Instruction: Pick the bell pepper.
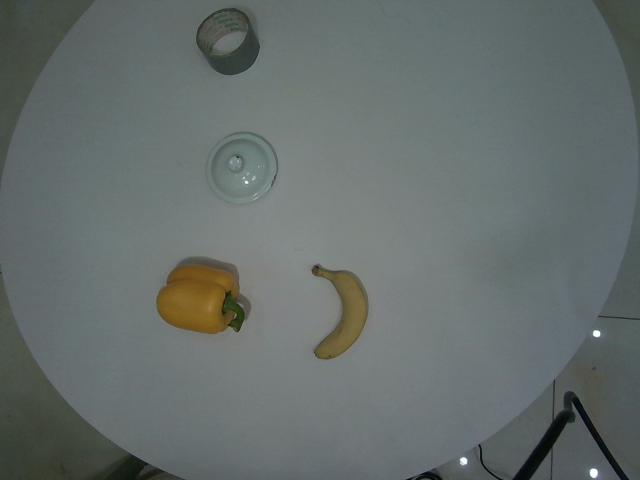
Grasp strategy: vertical